Question: Describe the condition in detail:
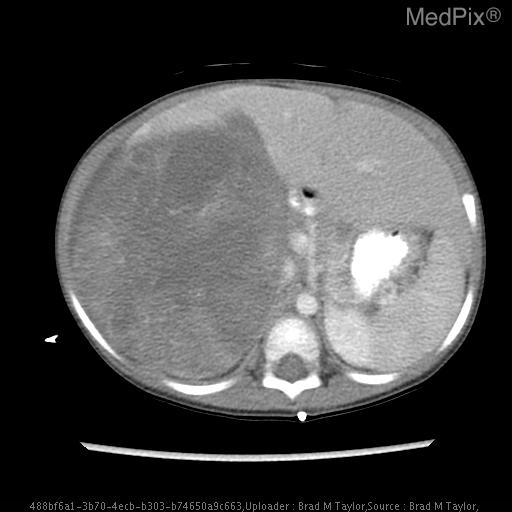
Answer: The disease is discussed as: Wilms tumor (nephroblastoma) is the most common renal malignancy in children and the 4th most common pediatric malignancy in the U.S.  Diagnosis is usually between 2 and 5 years of age with a peak at around 3 years.  5 to 10 percent involve both kidneys with a median onset about 10 months earlier than unilateral involvement.

Wilms tumor most commonly presents as an asymptomatic abdominal mass but may present with abdominal pain, particularly if there is intratumoral hemorrhage.

Imaging considerations when evaluating suspected Wilms tumor:
- Usually appears as large well-defined mass on CT or MRI
- Tumors commonly appear solid, however, larger lesions may have areas of heterogeneity or cystic components due to previous hemorrhage or necrosis
- Tumor arises from the Kidney producing classic “claw sign” with renal parenchyma surrounding a portion of the more hypodense mass.
- Tends to have spherical growth displacing vessels
- It is also important to document and evaluate for the following features:
o Lymph node involvement
o Lung metastases
o Contralateral kidney involvement
o Renal vein and IVC involvement
o Path ureters in relation to mass if visualized
o Other anomalies, i.e. gonadal, they may raise suspicion of a syndrome.  See below.

An increase risk of Wilms tumor has been associated with several syndromes.  Although syndrome association accounts for less than 10 percent of tumors, syndrome possibility should be considered when evaluating for Wilms.  Syndromes include:

1.  WAGR syndrome (wilms, aniridia, genital anomalies, mental retardation).
- 33% chance in developing Wilms tumor.
- Studies on WAGR patients led to identification of first Wilms tumor associated gene (WT1). Tumors manifestation is thought to follow the “ Two hit” theory with the syndrome producing the first hit.
2.  Denys-Drash syndrome (gonadal dysgenesis, gonadoblastoma, early onset renal failure).
- 90% develop Wilms tumor.
- Bi-allelic inactivation of WT1.
3.  Beckwith-Wiedemann syndrome (organomegaly, macroglossia, hemihypertorphy, adrenal cytomegaly)
- 5% chance of developing Wilms tumor
- Thought to involve second locus (WT2).

The primary differential in evaluating a possible Wilms tumor is to distinguish it from a neuroblastoma (the most common extracranial solid tumor of childhood). Specifically, by determining if the mass arises from the kidney and therefore most likely a Wilms tumor or whether it arises from the suprarenal region and more likely a neuroblastoma. The table below outlines differentiating features between the two.  Tissue pathology, however, is usually obtained to definitively distinguish between the two and rule out more rare renal pathology in this age group such as renal cell carcinoma.

Feature	                Neuroblastoma	               Wilms Tumor
Age	               Most common <2yrs             Peak at 3 yrs
Growth                   Surrounds/engulfs               Grows like ball
                                vessels                                 displacing vessels
Relation to kidney	Inferiorly displaces             Arises from kidney
                                                                                "claw sign"
Lung metastasis	Uncommon	          More common (20%)
Vascular invasion	Does not occur	       Invasion of renal vein/IVC
                                                                        is common
Calcification	Common (85% on CT)	Less common (15%)
Adapted from Donnelly, 2008.

There are two predominate schools of thought in regards to staging and treatment of Wilms tumor.  The Nation Wilms Tumor Study Group (NWTSG) advocates for a surgery up-front approach allowing for a more accurate histologic and tumor extent assessment. The International Society of Pediatric Oncology (SIOP) advocates for chemotherapy first which reduces tumor volume and likely the possibility of tumor spillage during removal.  Both stratagies use their own somewhat complicated staging system but generally follow the more simplistic outline below.

I.	Confined to kidney
II.	Extension into perinephric spaces
III.	Lymphnode involvement
IV.	Mets to liver/lung
V.	Bilateral kidney involvement

It is important to note that due to the differences in surgical timing and variations in criteria a “stage to stage” comparison of the two staging systems is confounded. It is also important to note the histologic characteristics are felt to be a more powerful prognostic indicator for Wilms.

The prognosis for Wilms tumor is generally good with excellent results obtained with a combination of nephrectomy and chemotherapy in most cases. Survival rates are reported as high as 90% which includes tumors that have spread beyond the kidney.  Tumors with diffuse anaplasia have a less favorable outcome and reinforce the importance of correctly identifying the histologic pattern.